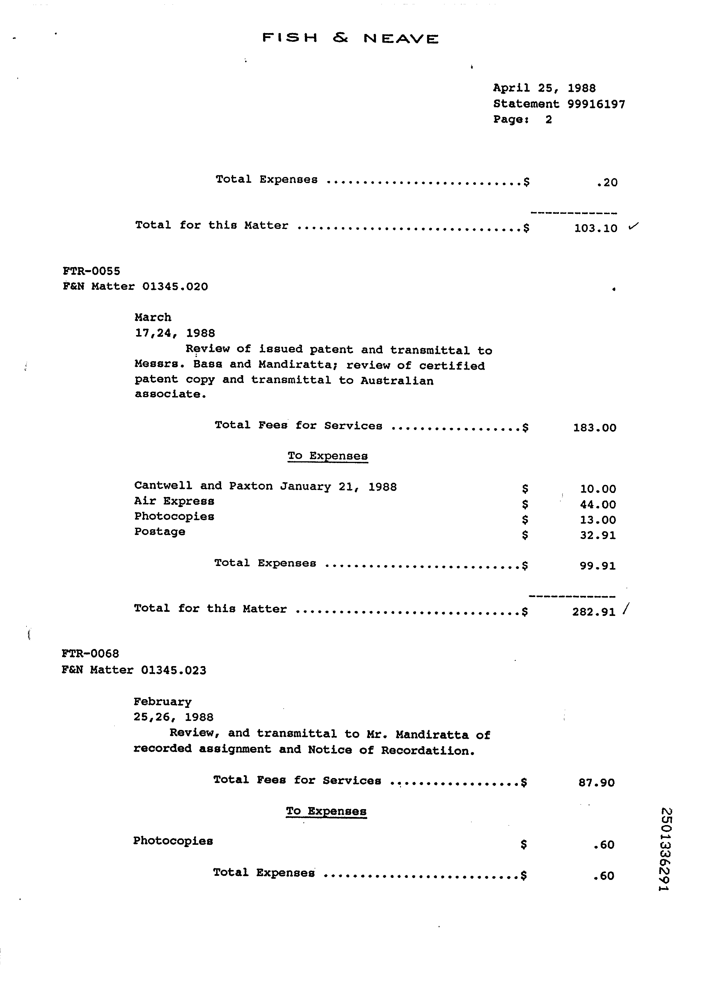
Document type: Invoice